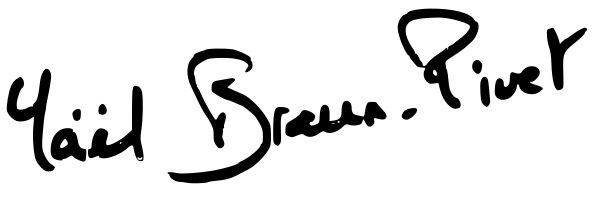
Signature of: yaël braun pivet